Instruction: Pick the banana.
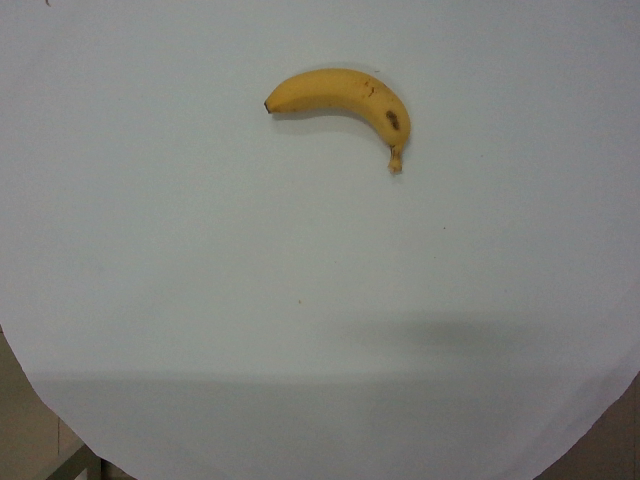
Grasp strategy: vertical